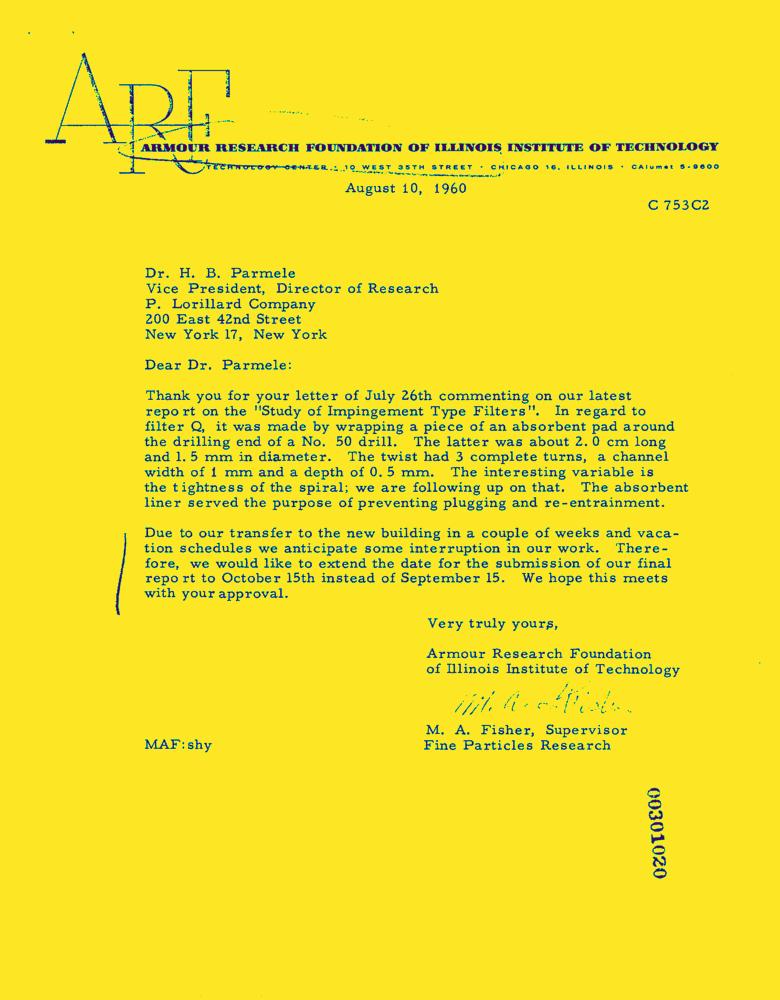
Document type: Letter-Doc